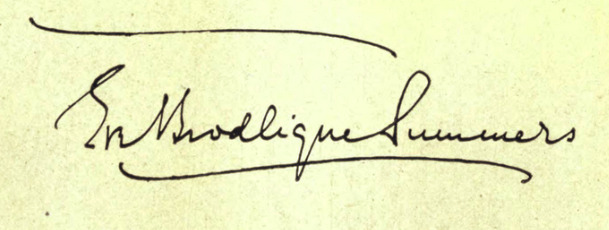
Signature of: eve brodlique summers